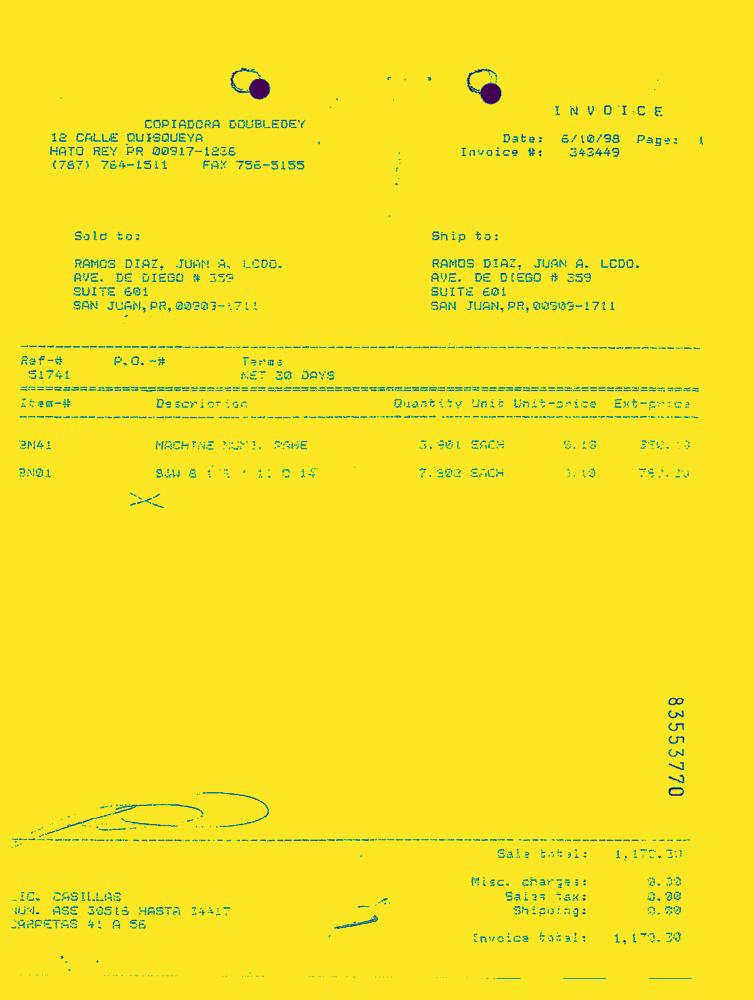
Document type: Invoice-Doc